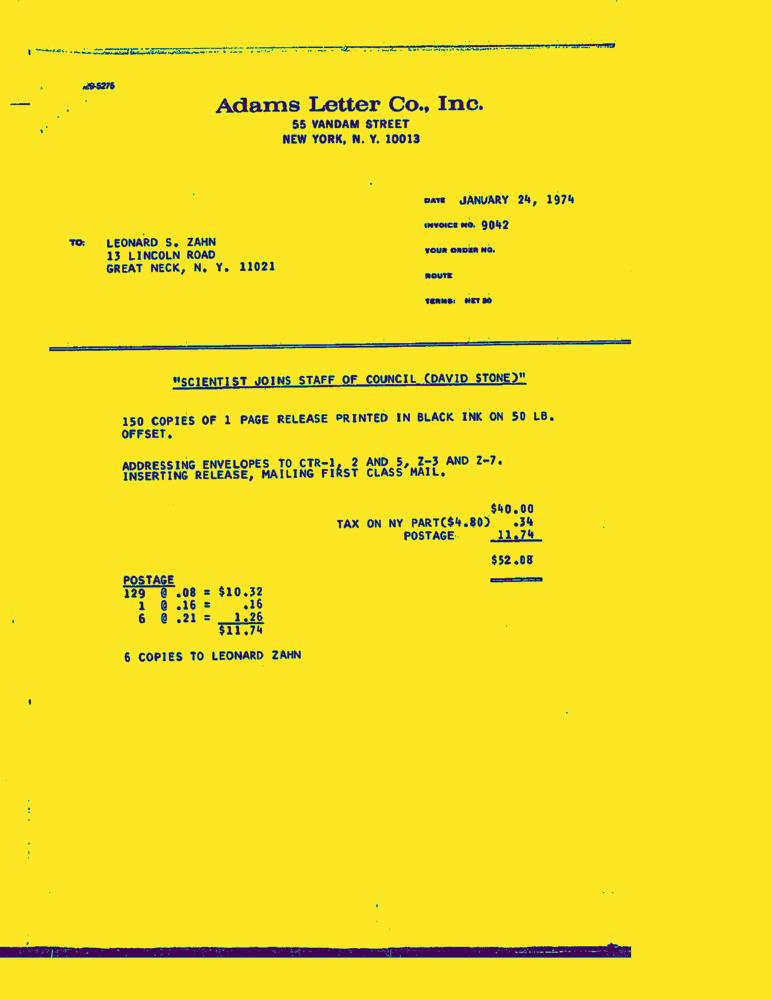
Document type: Invoice-Doc